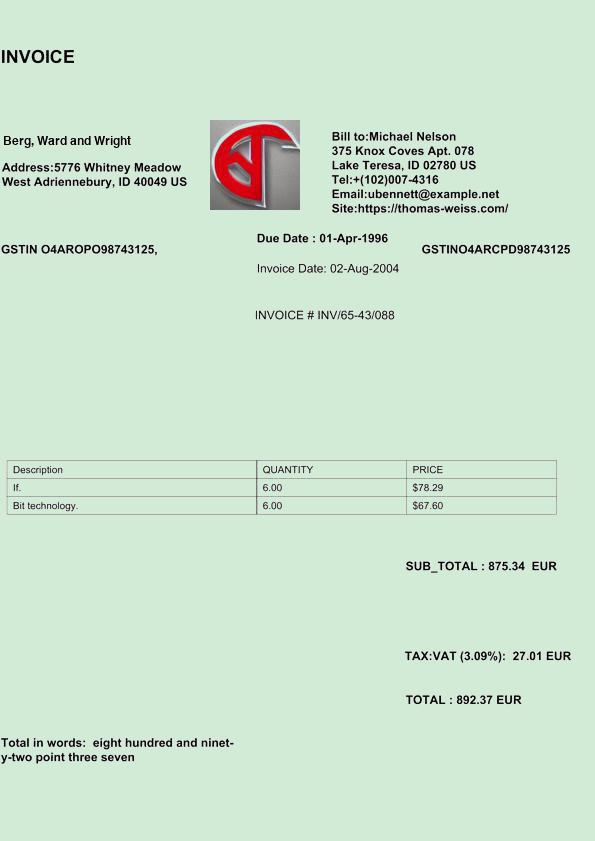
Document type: Invoice